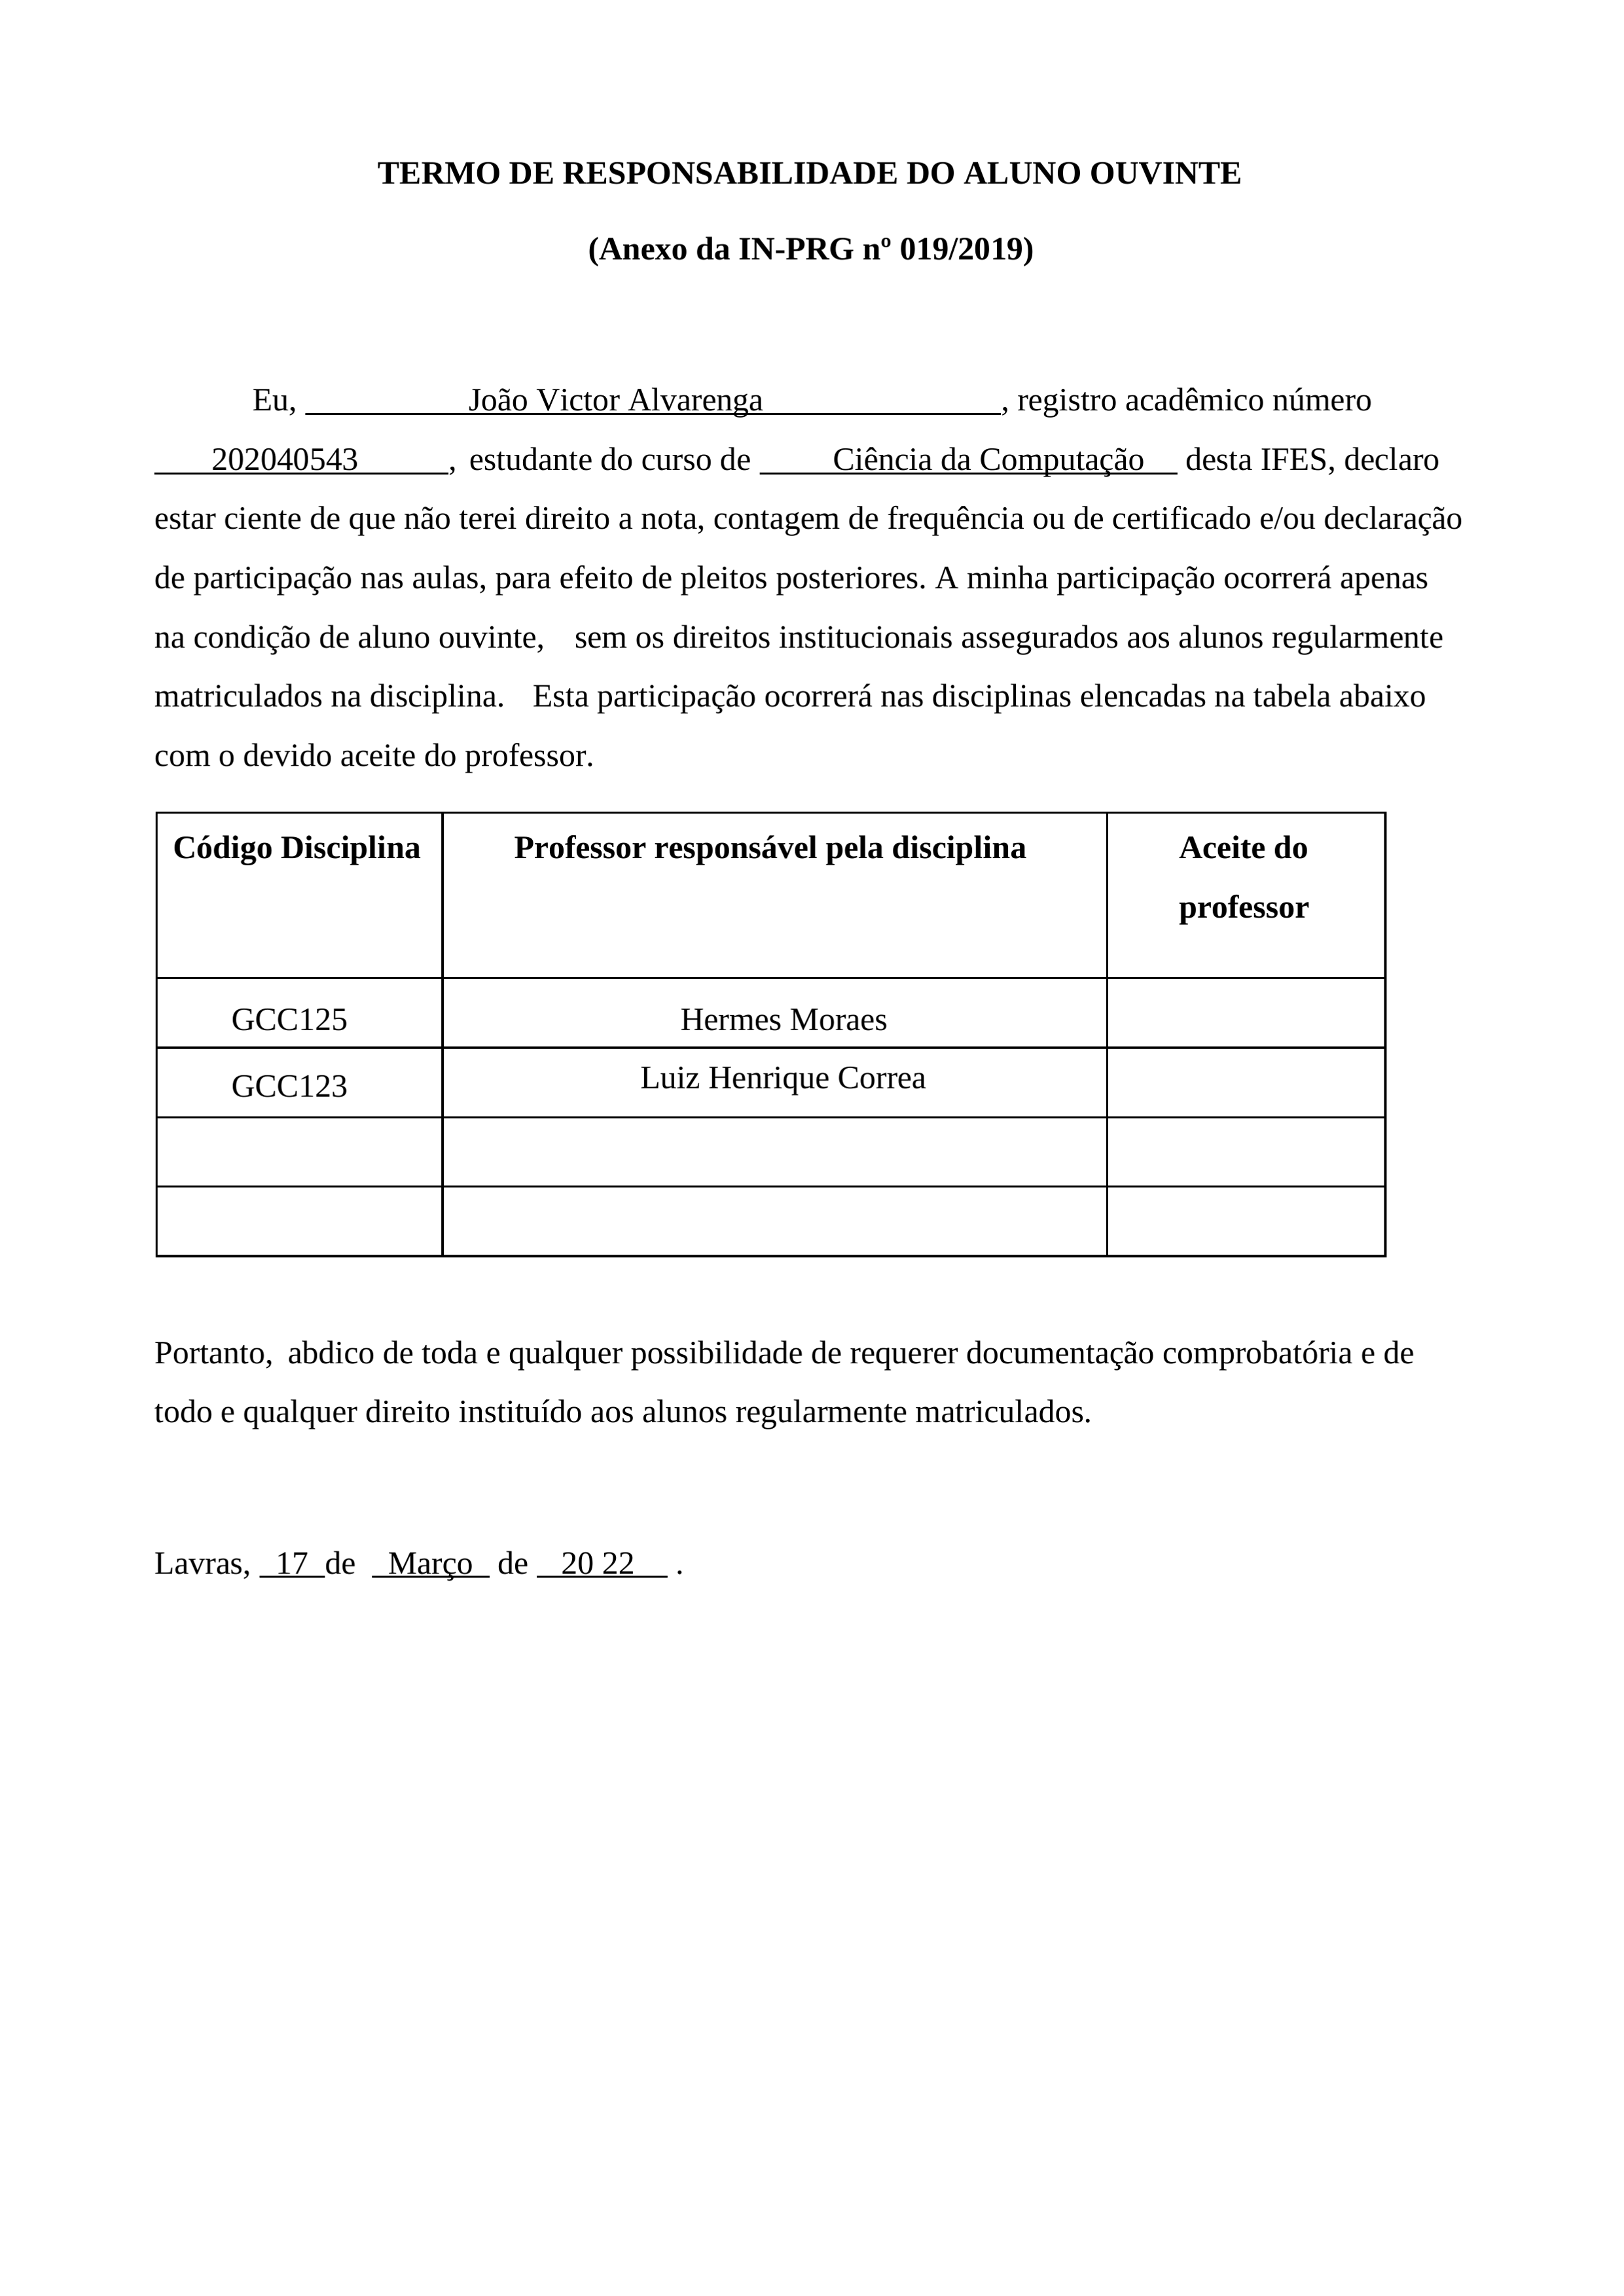
TERMO DE RESPONSABILIDADE DO ALUNO OUVINTE
(Anexo da IN-PRG nº 019/2019)
registro académico número
202040543
Eu,
João Victor Alvarenga,
desta IFES, declaro estar ciente de que nao terei direito a nota, contagem de frequência ou de certificado e/ou declaração de participação nas aulas, para efeito de pleitos posteriores. A minha participação ocorrera apenas na condição de aluno ouvinte, sem os direitos institucionais assegurados aos alunos regularmente matriculados na disciplina. Esta participação ocorrerá nas disciplinas elencadas na tabela abaixo com o devido aceite do professor.
estudante do curso de
Ciência da Computação
Professor responsável pela disciplina
Hermes Moraes
Luiz Henrique Correa
Código Disciplina
GCC125
GCC123
Aceite do professor
Portanto, abdico de toda e qualquer possibilidade de requerer documentação comprobatória e de todo e qualquer direito instituido aos alunos regularmente matriculados.
Lavras, 17 de Março de 2022 .